Question: Can you provide the account number mentioned in the document?
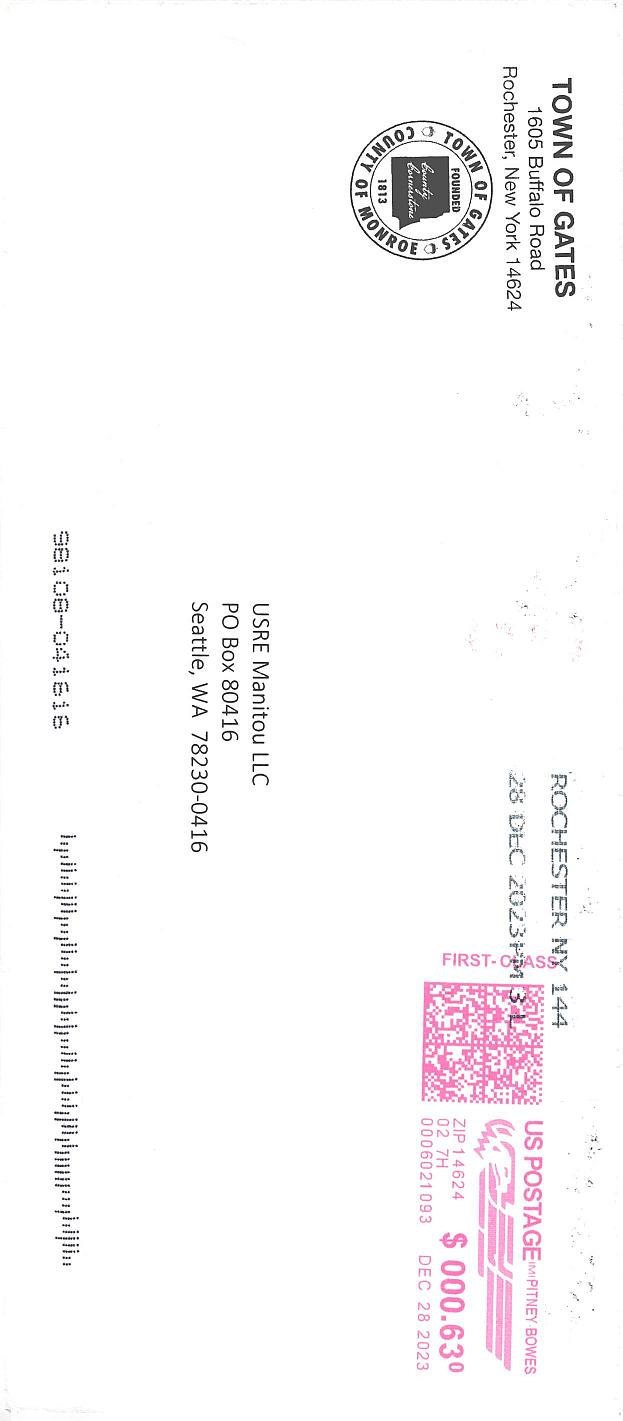
Answer: "89230046"